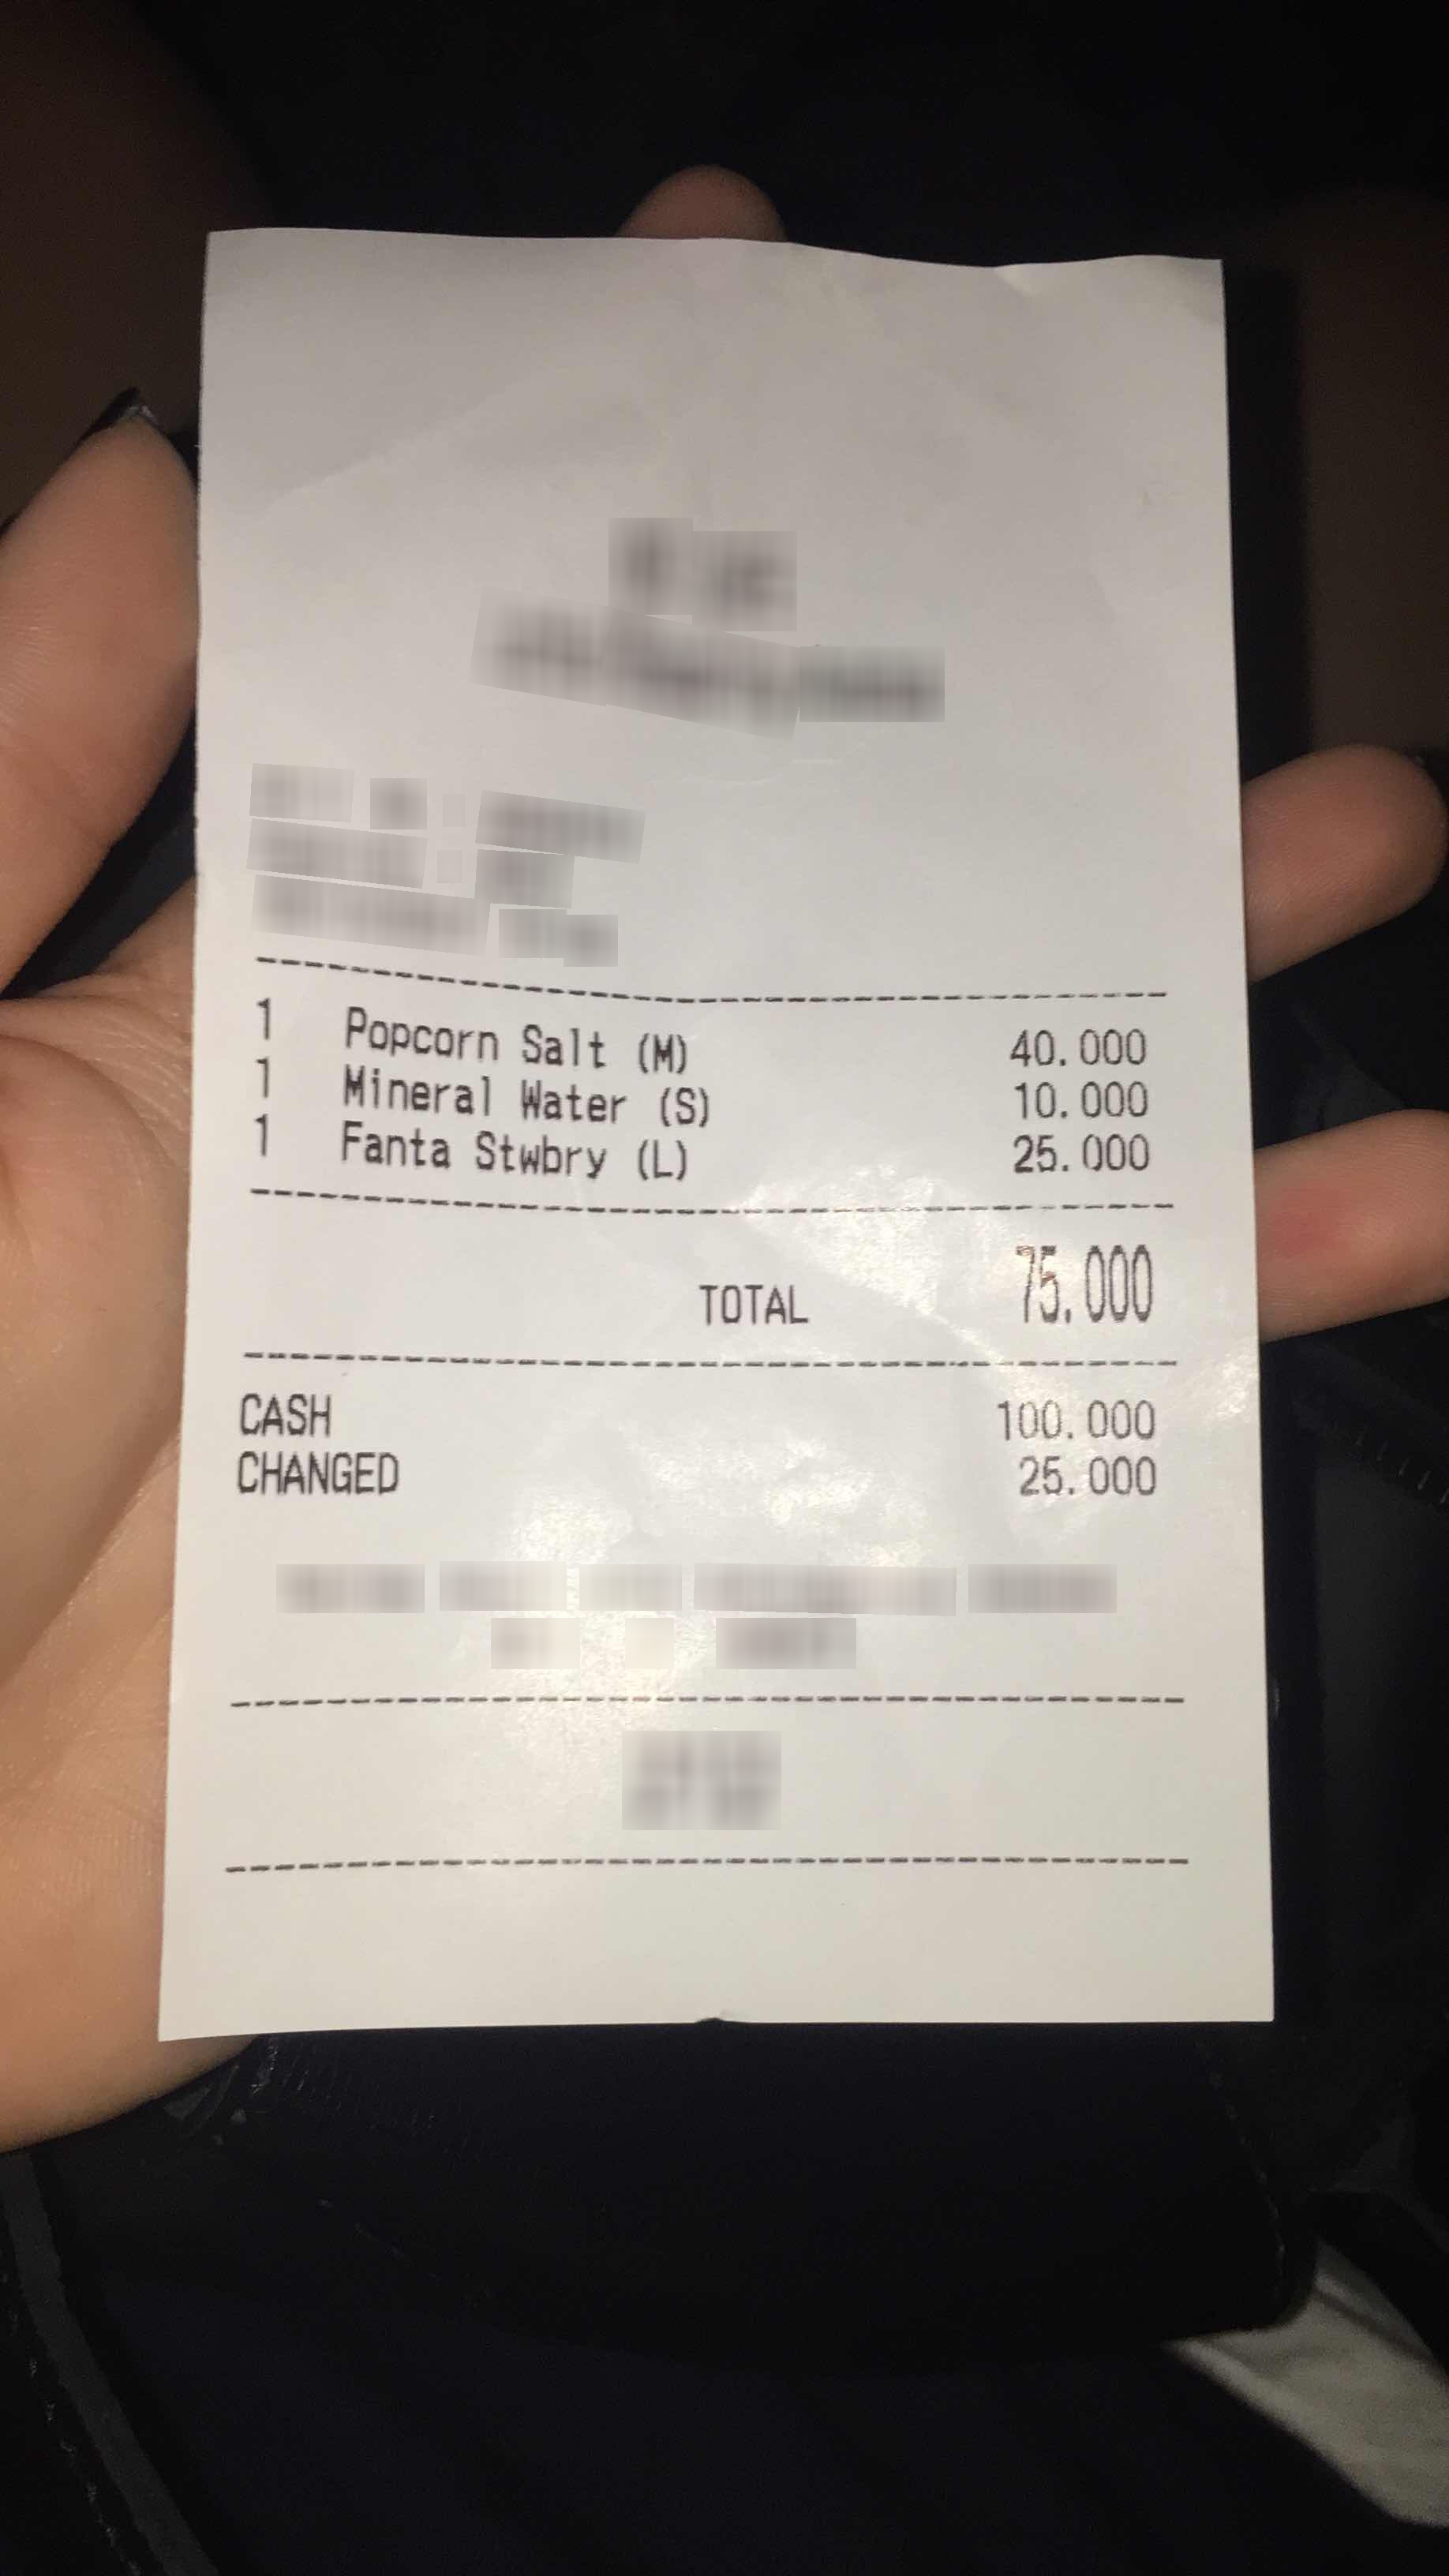
Number of items: 3
Total: 75.000
OCR text regions:
text: 1
text: Popcorn
text: Salt
text: (M)
text: 40.000
text: 1
text: Mineral
text: Water
text: (S)
text: 10,000
text: 1
text: Fanta
text: Stwbry
text: (L)
text: 25.000
text: TOTAL
text: 75.000
text: CASH
text: 100,000
text: CHANGED
text: 25,000